Question: What is the suspected problem?
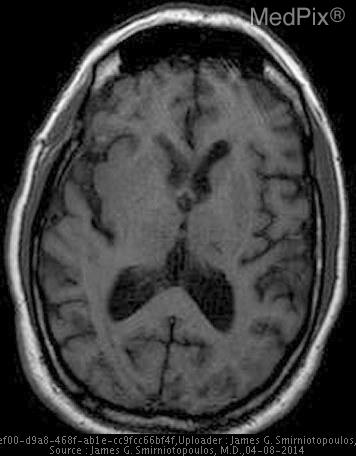
Answer: The findings suggest Small lesion in left thalamus (dark CT, bright T2)
Subcortical lesion (dark CT, bright T2) in the inferior right frontal lobe. There is a small focus of decreased signal in the left thalamus - consistent with a lacunar infarction.. The patient might have a history of 79 y.o. man had 2 episodes (approx. 2 months apart) of sudden expressive aphasia (word finding difficulty) lasting 30 - 45 minutes - each with complete resolution. The first episode was in early four months ago; and, the most recent was three months ago.  He was labeled with a TIA diagnosis; and, had negative carotid US and negative echocardiograms (for thrombus) - but with a <50% carotid stenosis.

PMH - He has atrial fibrillation and has always been appropriately anticoagulated with warfarin.   He does not drink EtOH or smoke, he has medication-controlled hypertension..